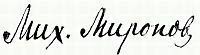
Signature of: q22283724